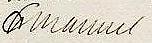
Signature of: charles emmanuel ii of savoy